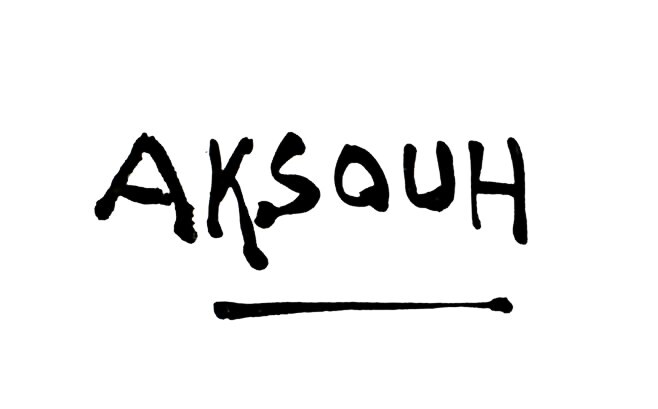
Signature of: mohamed aksouh